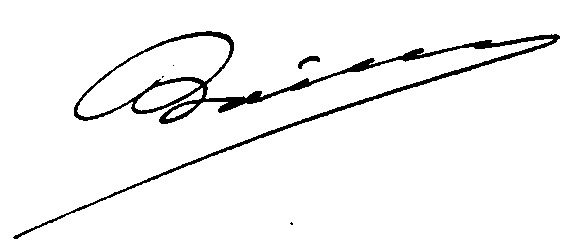
Signature of: nicolas basile bailly